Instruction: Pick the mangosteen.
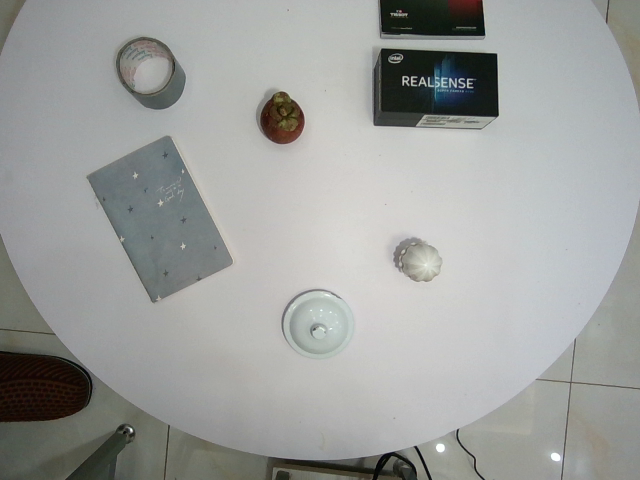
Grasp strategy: vertical